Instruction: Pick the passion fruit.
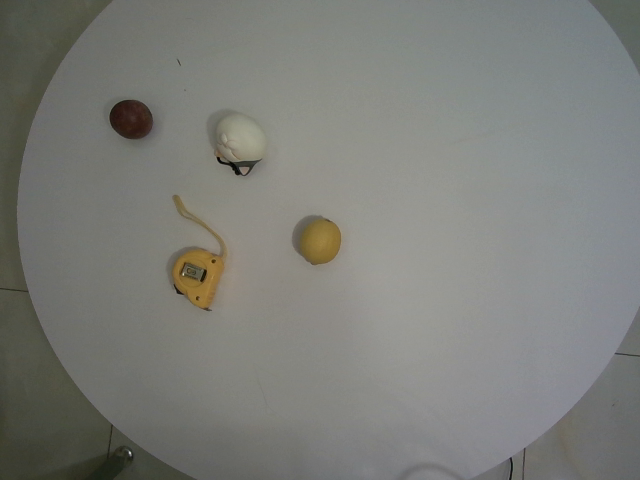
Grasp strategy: vertical